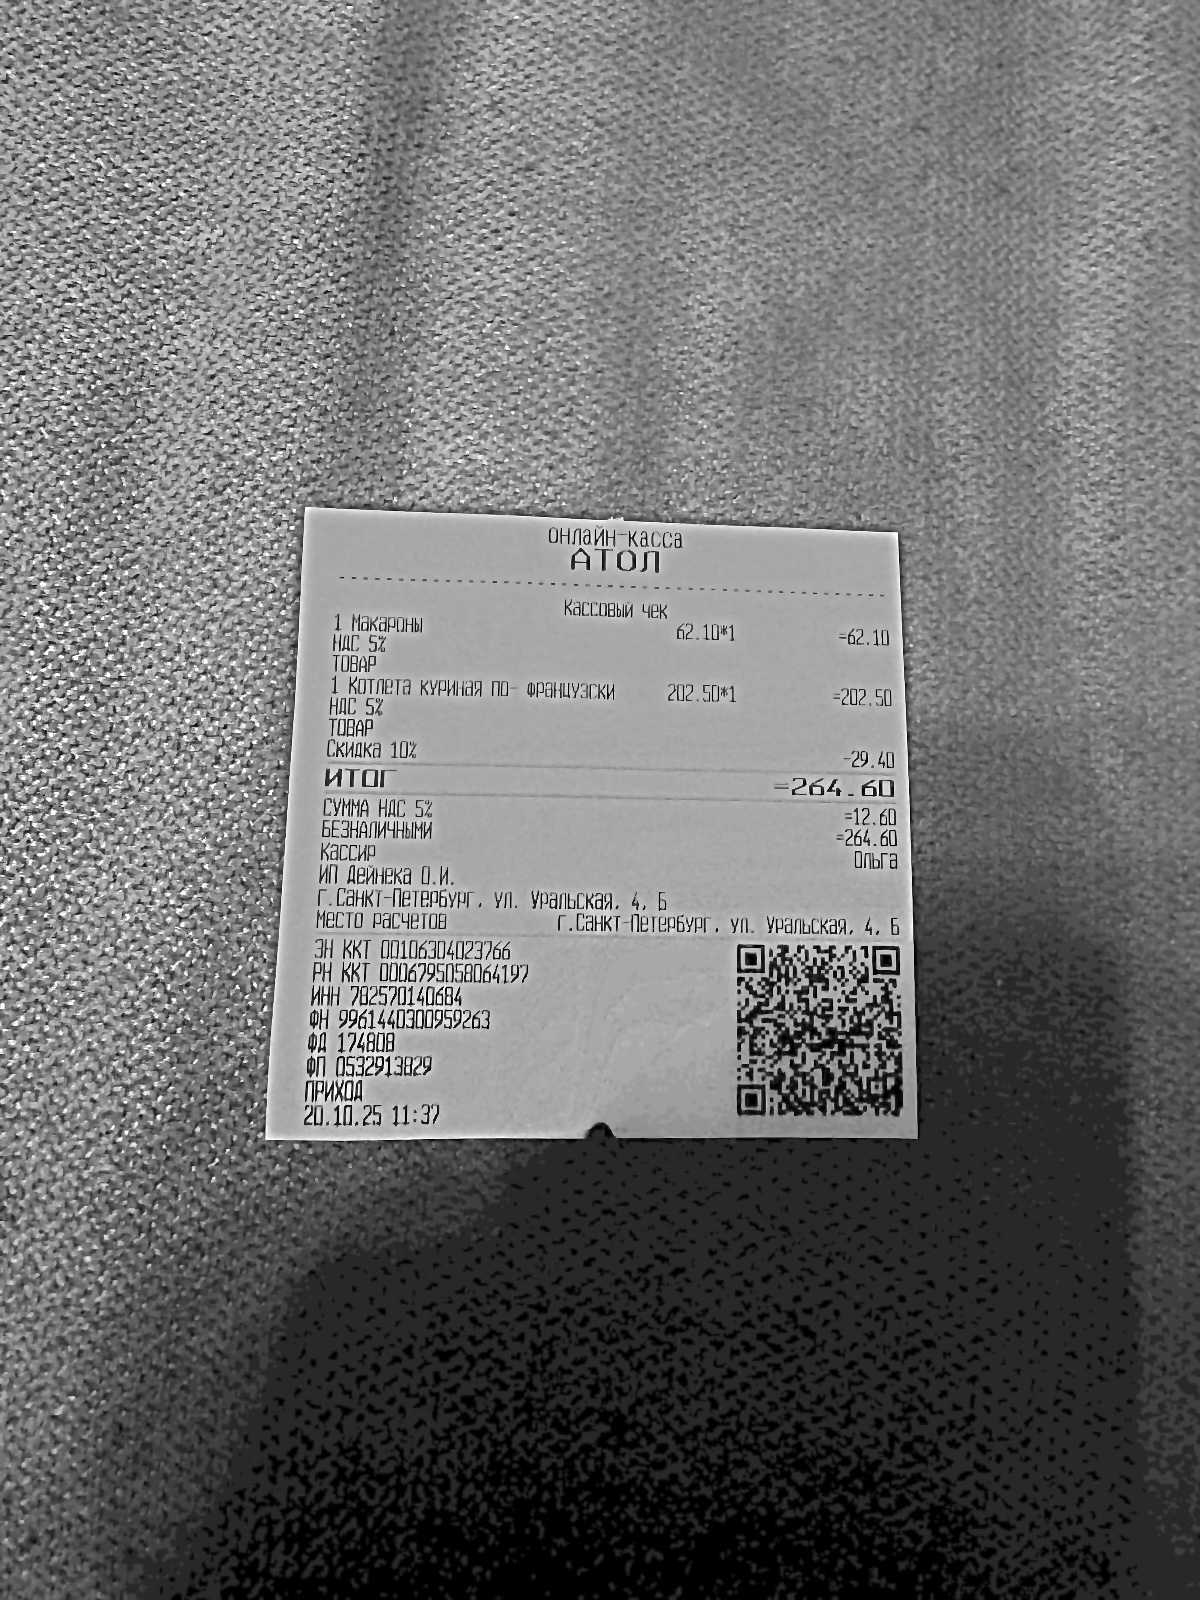
Продавец: ИП Дейнека О.И.
ИНН: 782570140684
Дата: 20.10.25
Товары: 1 Макароны; 1 Котлета куриная по- французски; Скидка 10%
Количество: 1; 1; не указано
Цена: 62.10; 202.50; не указано
Сумма: 62.10; 202.50; -29.40
Итого: 264.60